Question: What is the main concern?
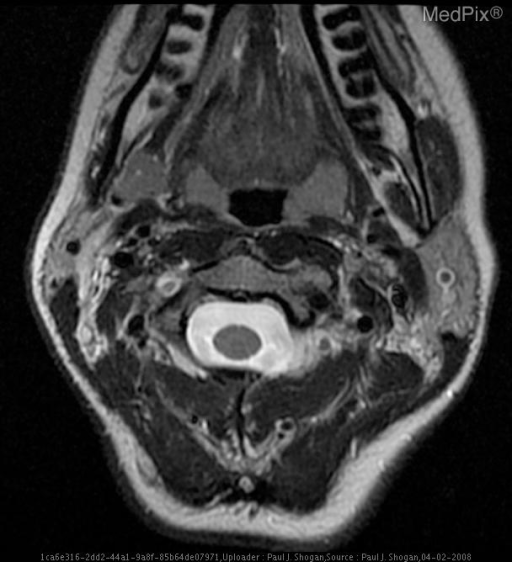
Answer: The findings suggest Occlusion of the right vertebral artery at the C1-2 level with subacute infarction of the right lateral medulla oblongata, and chronic infarction of the left flocculonodular lobe, as a result of traumatic chiropractic cervical manipulation.. T2 weighted axial image at the level of C2 reveals abnormal increased T2 signal involving the right vertebral artery, consistent with intramural hematoma.. The patient might have a history of 28 y.o. woman, four months postpartum, with onset of neck pain, severe vertigo associated with severe vomiting, anesthesia of the right hemi-facial region and loss of sensation in the region of the left upper and lower extremities immediately following cervical chiropractic manipulation.  The patient was unsuccessfully treated for vertigo associated with Meniere’s disease. The patient underwent a second cervical chiropractic treatment 15 days later, and presented with recurrent severe vertigo and associated hemi-anesthesia and difficulty phonating.  Imaging was obtained one month following the initial chiropractic treatment.